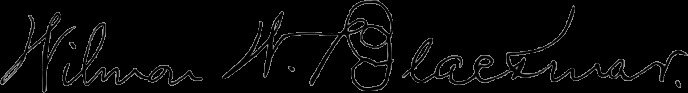
Signature of: wilmon w blackmar